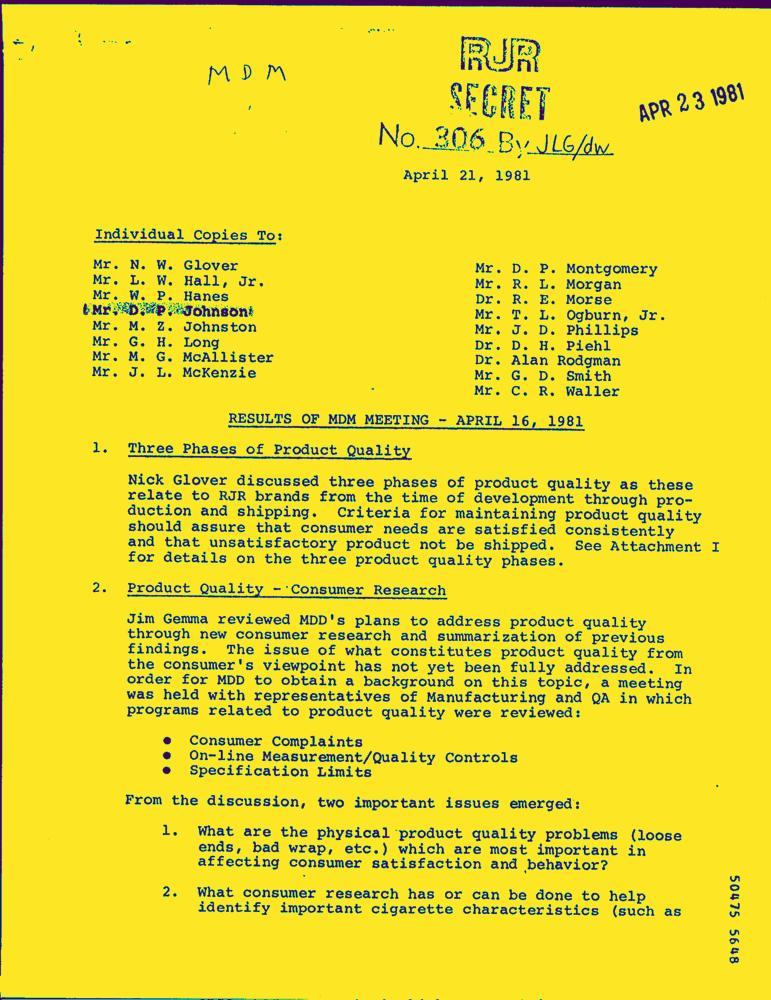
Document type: Letter-Doc